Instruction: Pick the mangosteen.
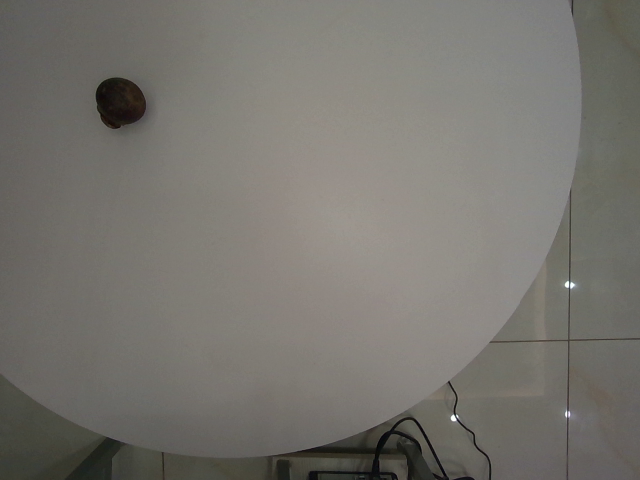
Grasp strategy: vertical